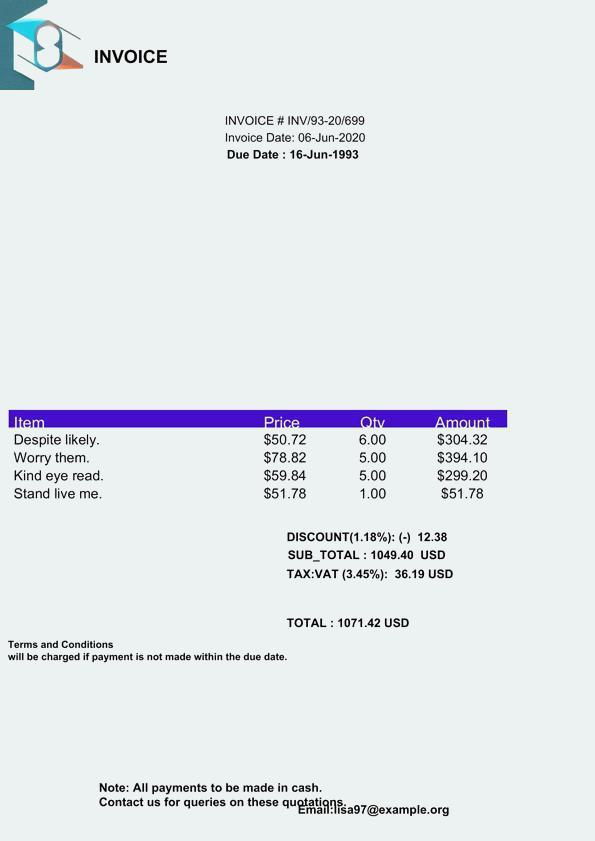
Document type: Invoice